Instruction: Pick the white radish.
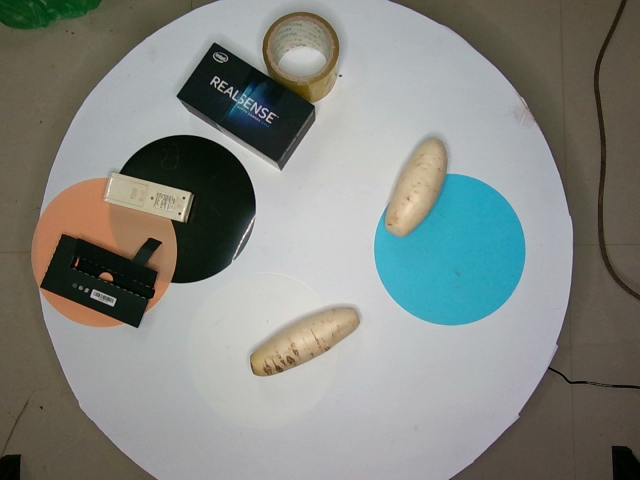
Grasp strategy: vertical